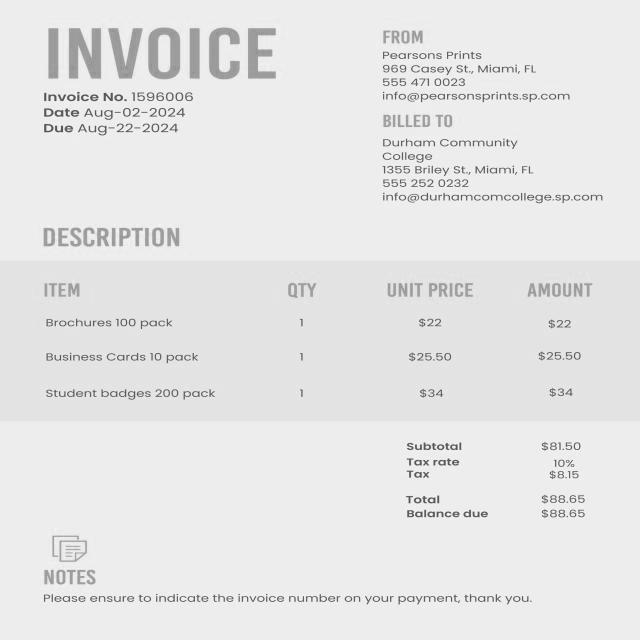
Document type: Invoice